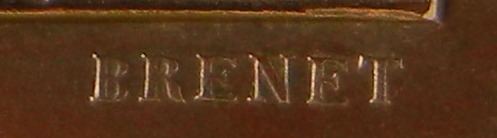
Signature of: nicolas guy antoine brenet